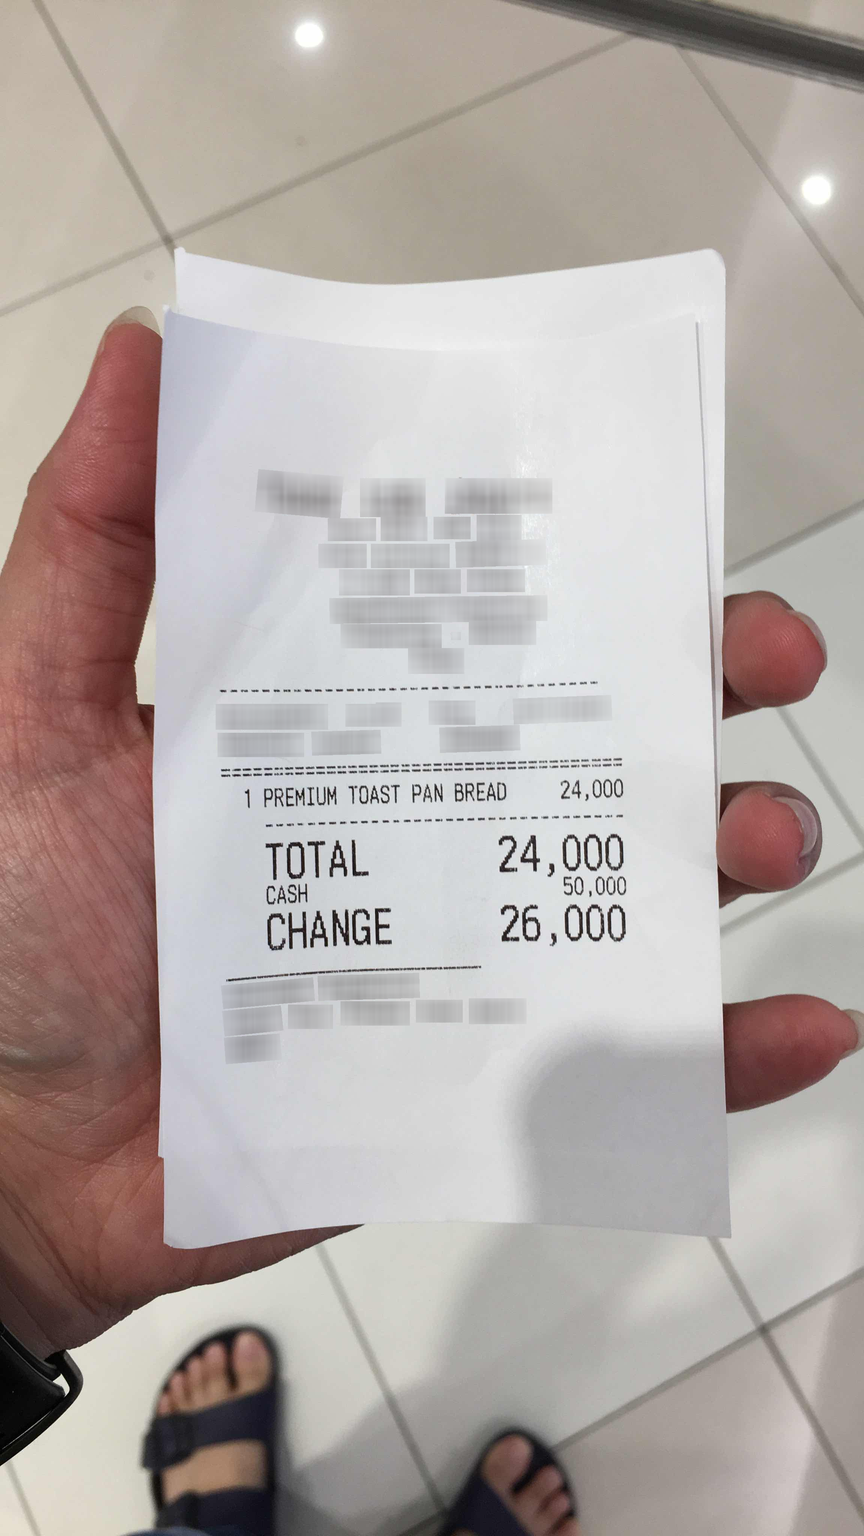
Extraction:
receipt: line_items: name: PREMIUM TOAST PAN BREAD
price: 24,000
qty: 1
total: 24,000